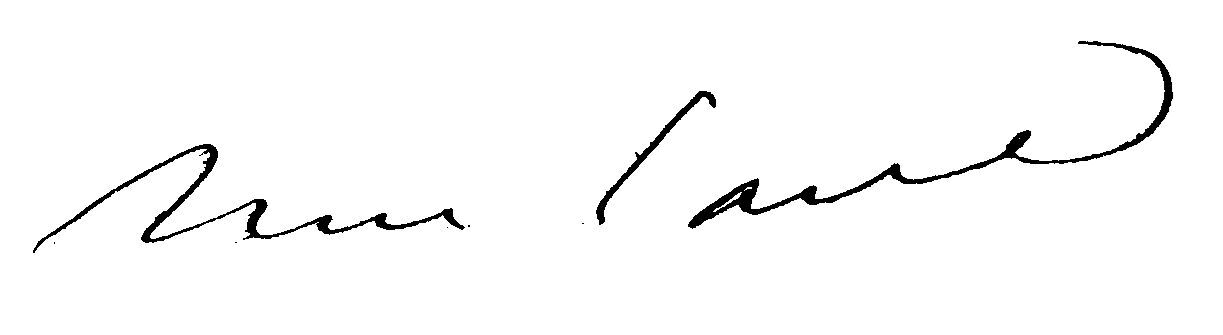
Signature of: paul truc